Question: What jurisdiction, city, or county is the document associated with?
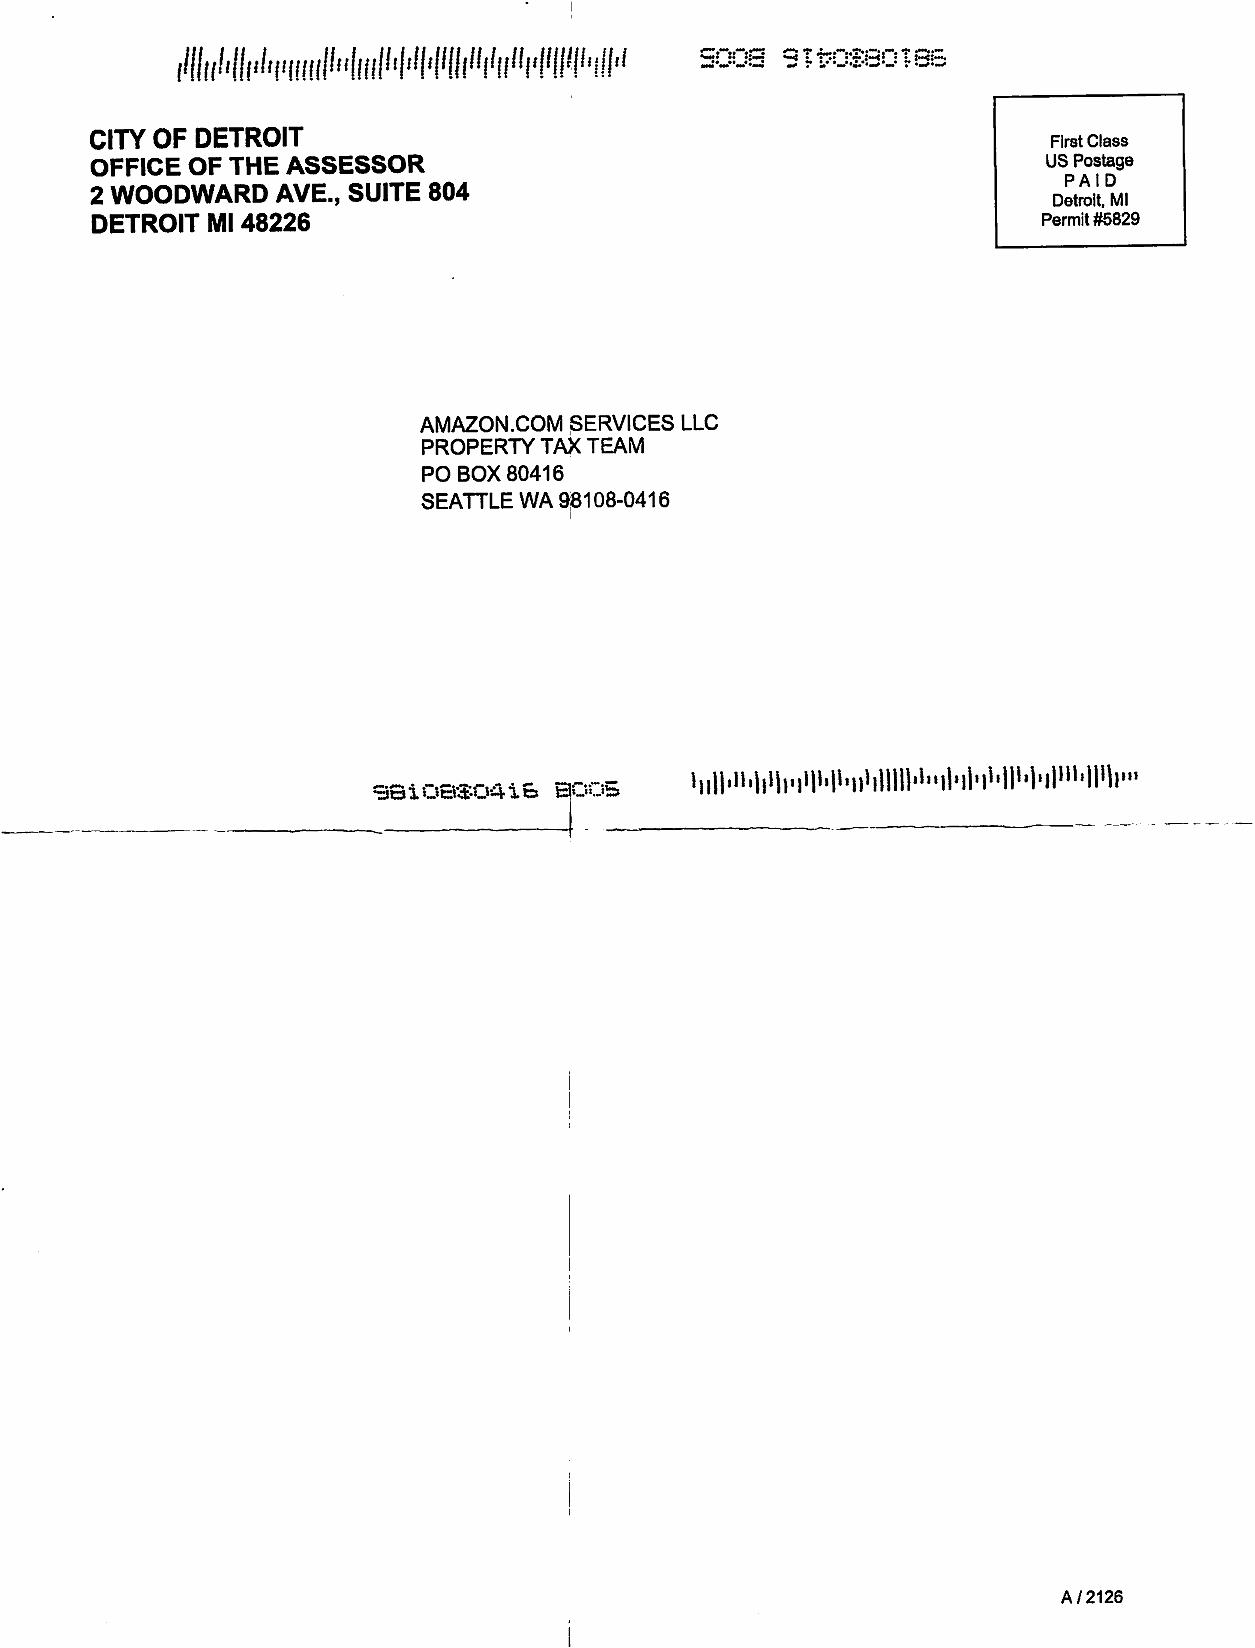
Answer: "City of Detroit"